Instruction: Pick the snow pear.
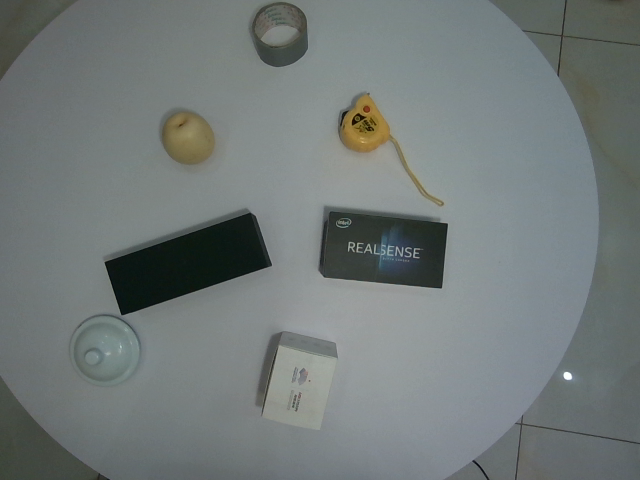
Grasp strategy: vertical